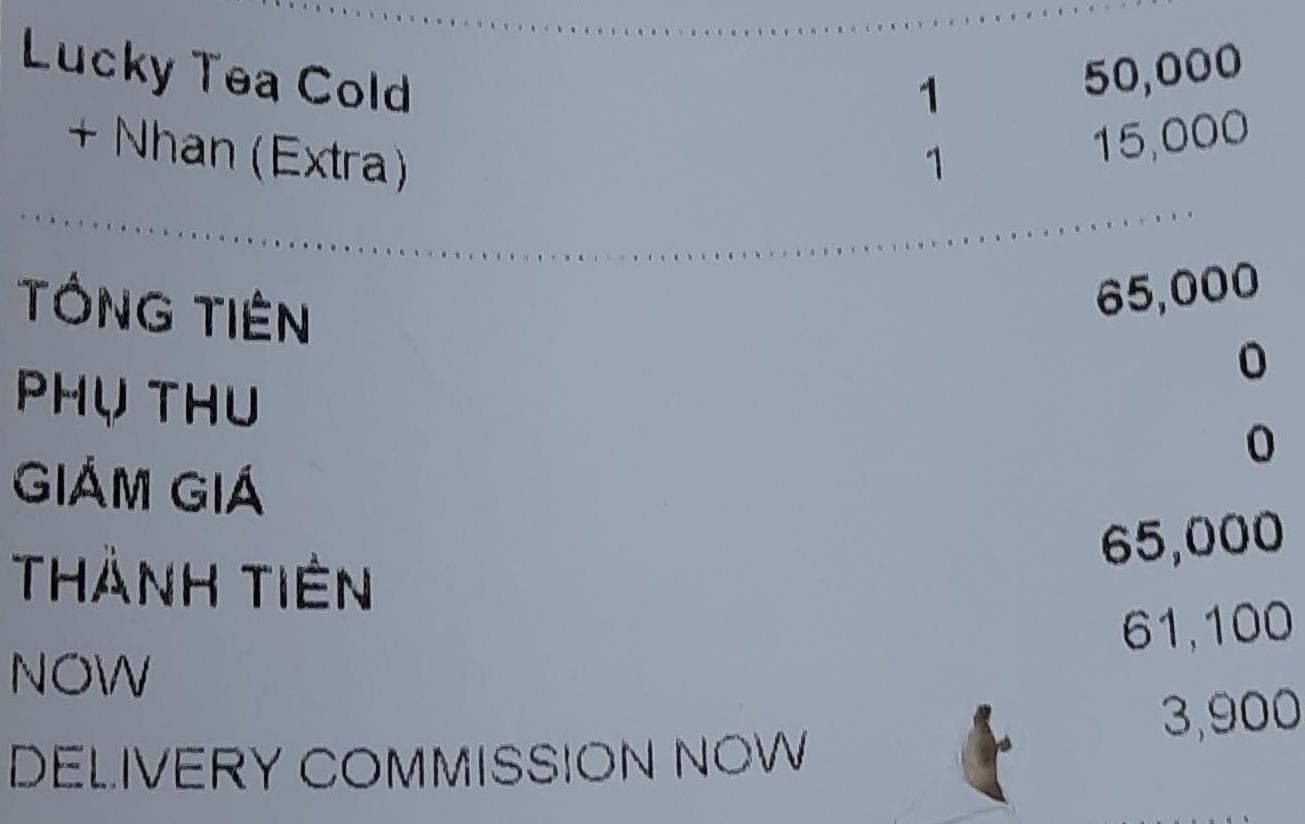
<table>
<tr>
<td>Lucky Tea Cold</td>
<td>1</td>
<td>50,000</td>
</tr>
<tr>
<td>+ Nhan (Extra)</td>
<td>1</td>
<td>15,000</td>
</tr>
</table>

TỔNG TIỀN 65,000
PHỤ THU 0
GIẢM GIÁ 0
THÀNH TIỀN 65,000
NOW 61,100
DELIVERY COMMISSION NOW 3,900